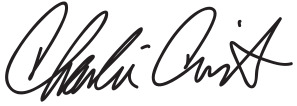
Signature of: charlie crist